Question: How is the history relevant to the case?
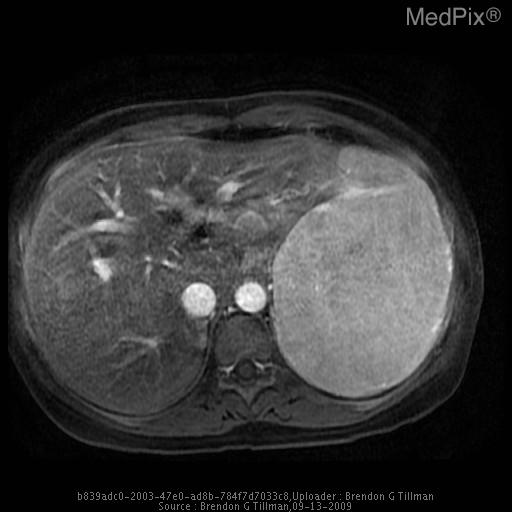
Answer: The patient's history of 28 y/o woman with no significant medical hx only taking OCP presented with dysuria, polyuria, & left flank pain. is key in understanding the case.